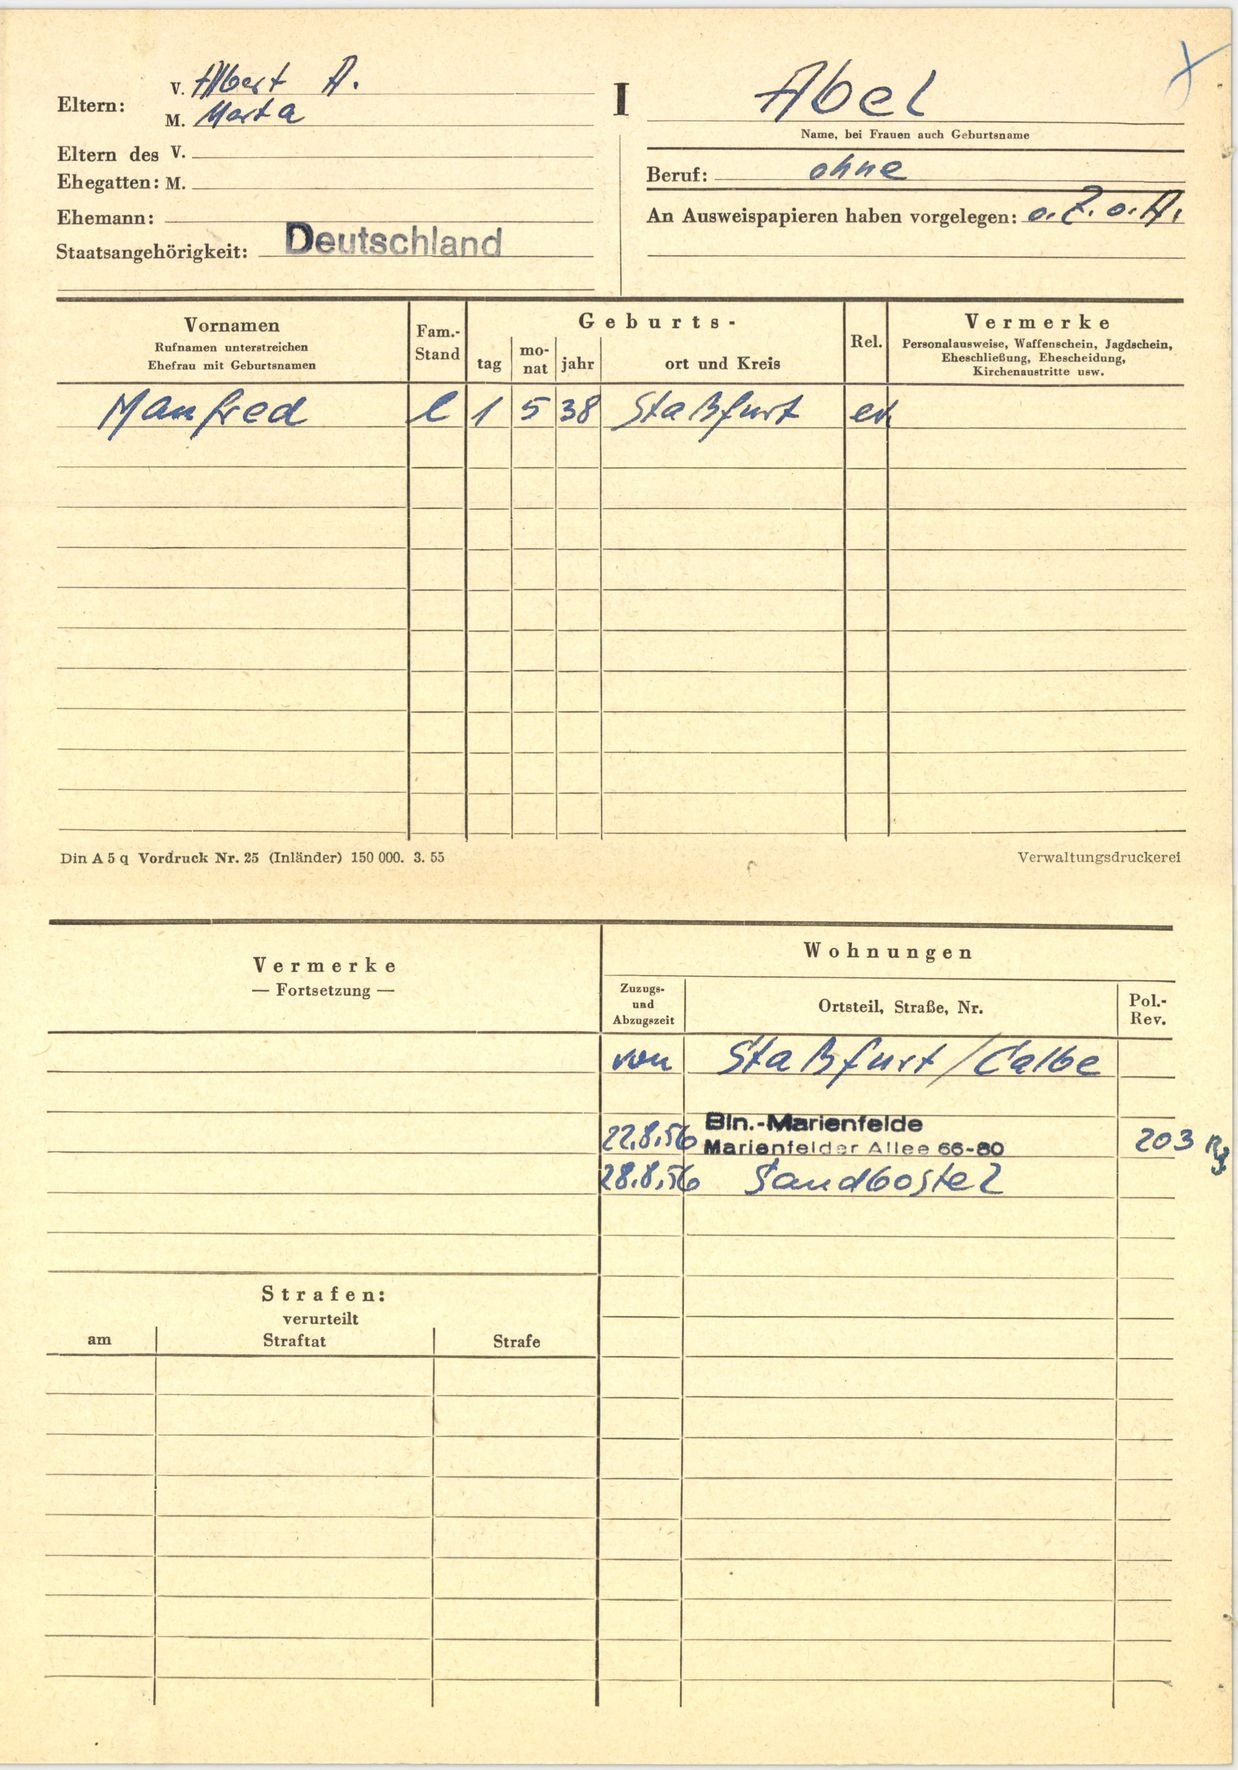
Abel